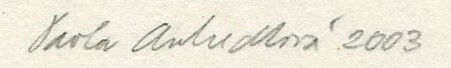
Signature of: pavla aubrechtová